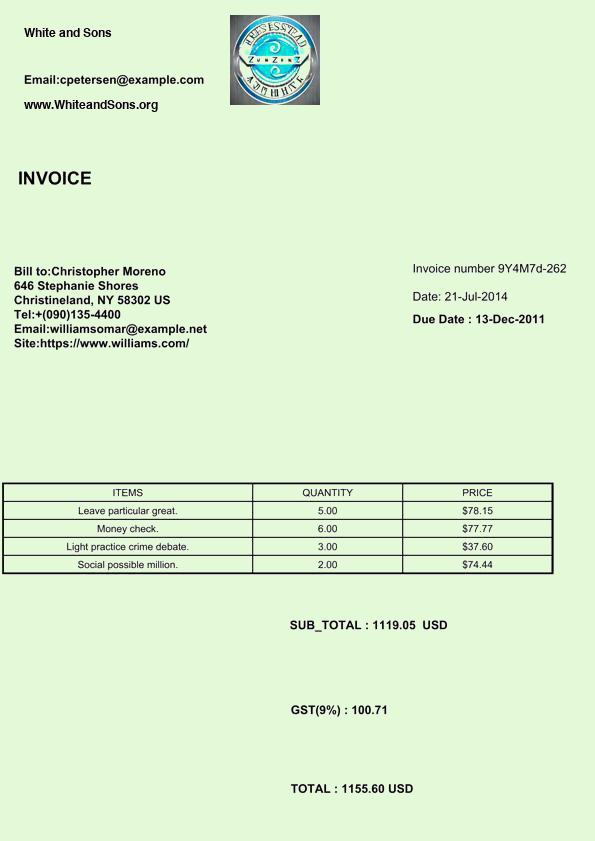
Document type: Invoice